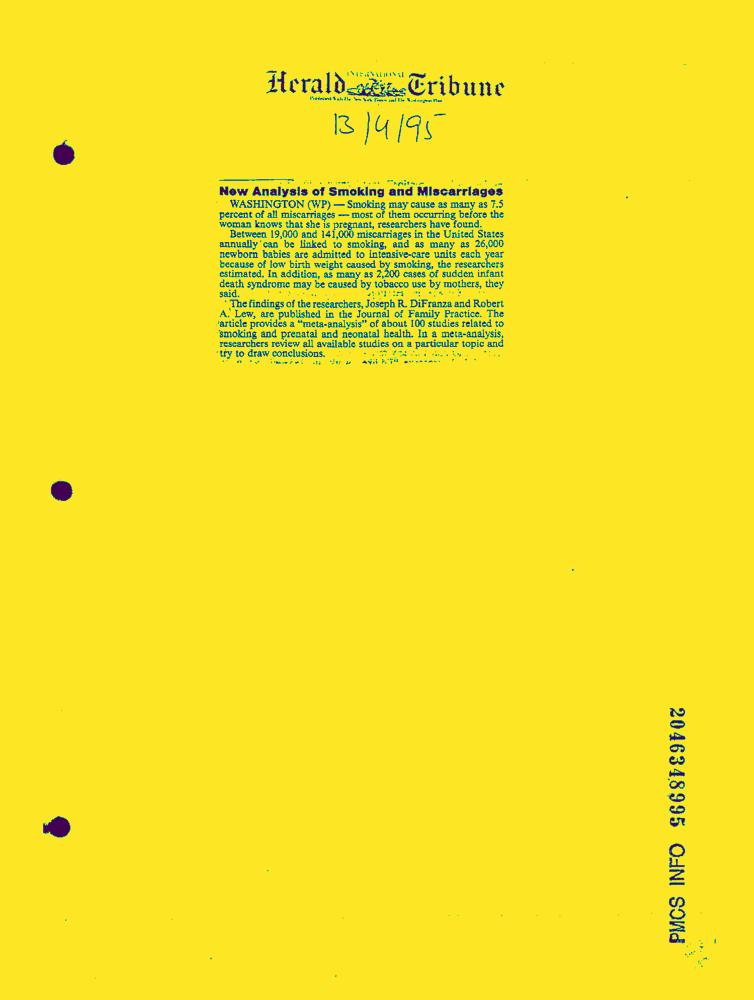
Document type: News-Article